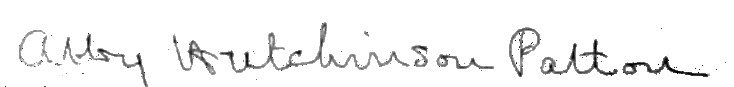
Signature of: abby hutchinson patton